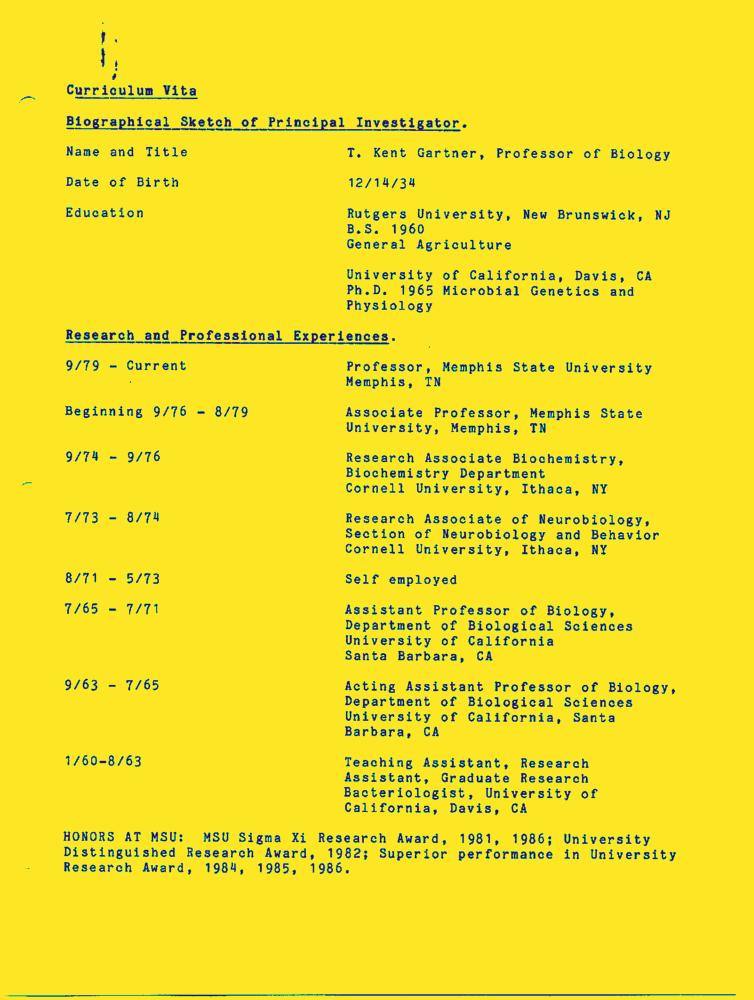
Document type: Resume-Doc